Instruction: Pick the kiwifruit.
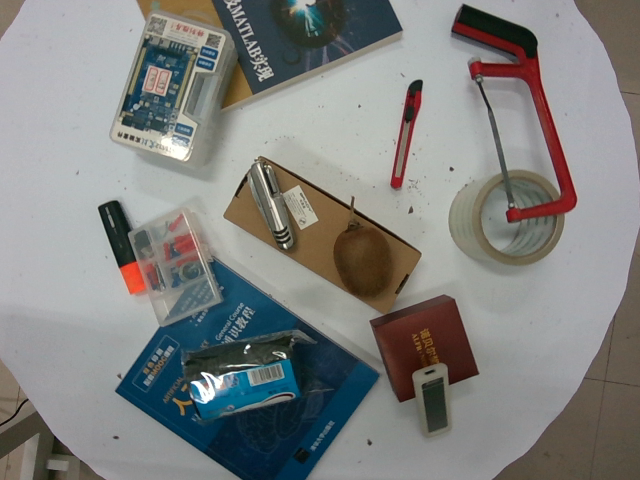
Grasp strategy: vertical